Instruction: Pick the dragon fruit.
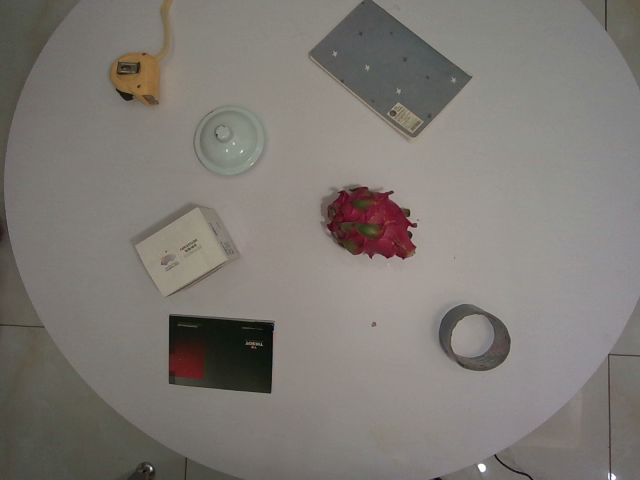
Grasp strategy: vertical